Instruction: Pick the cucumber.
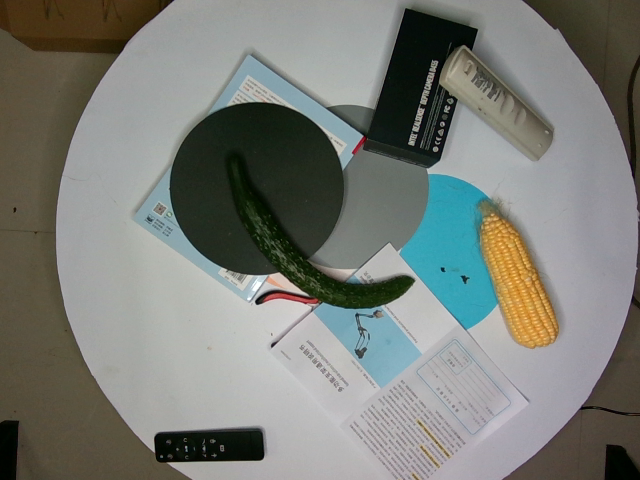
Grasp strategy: vertical